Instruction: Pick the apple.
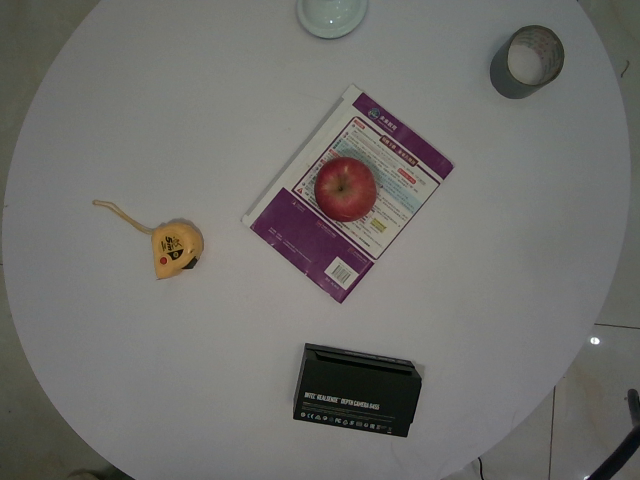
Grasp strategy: vertical